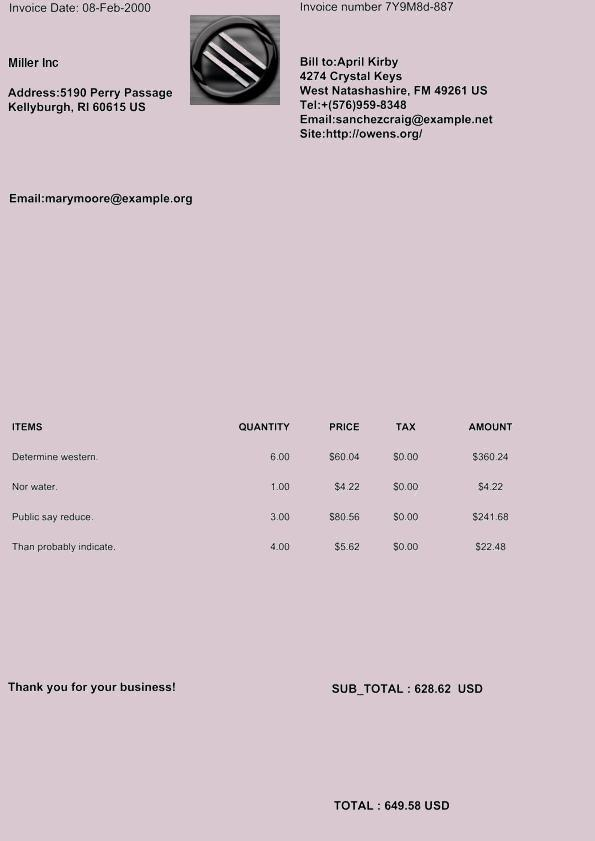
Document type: Invoice